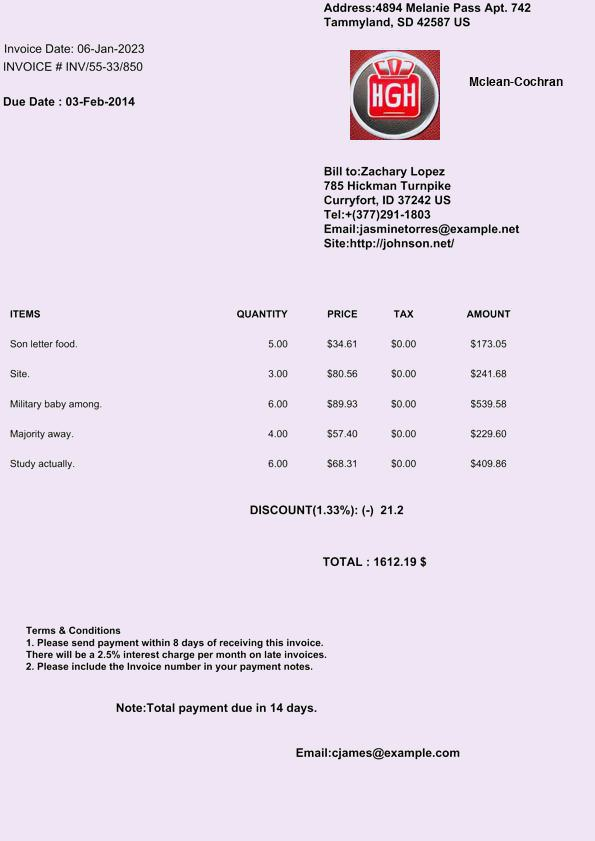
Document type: Invoice